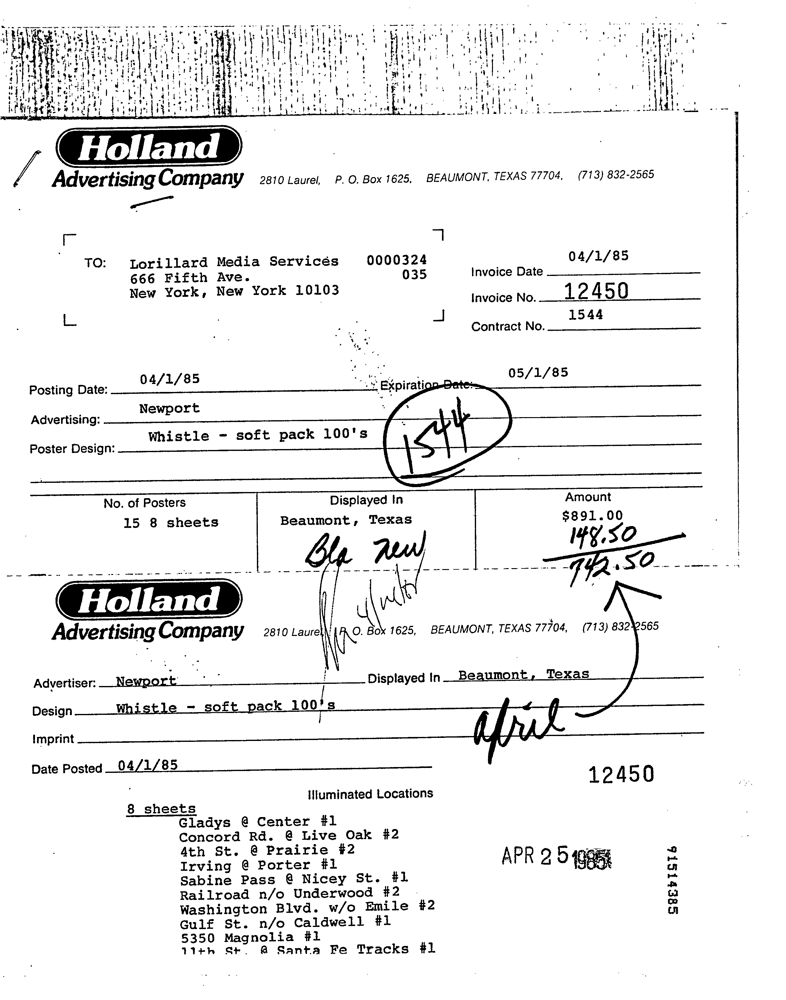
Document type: Invoice